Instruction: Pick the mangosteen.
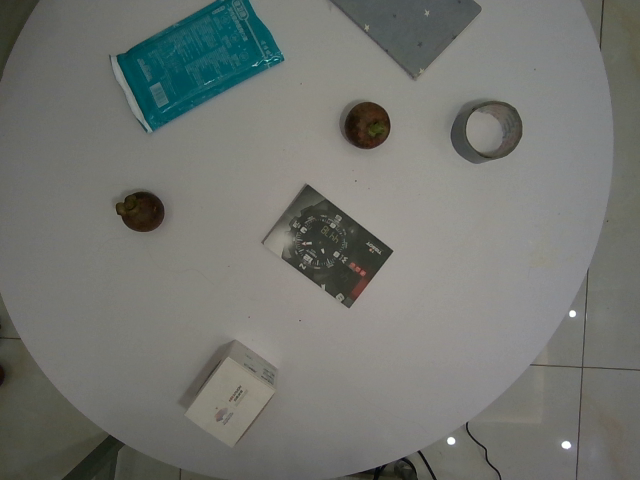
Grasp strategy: vertical